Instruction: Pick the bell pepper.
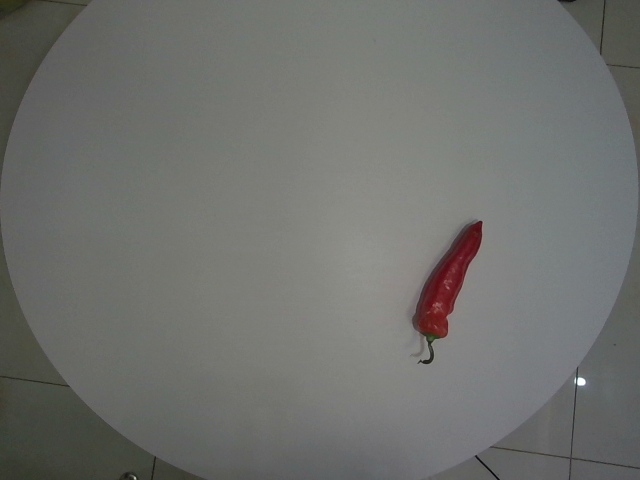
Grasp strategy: vertical